Question: What is the filing due date as per the document?
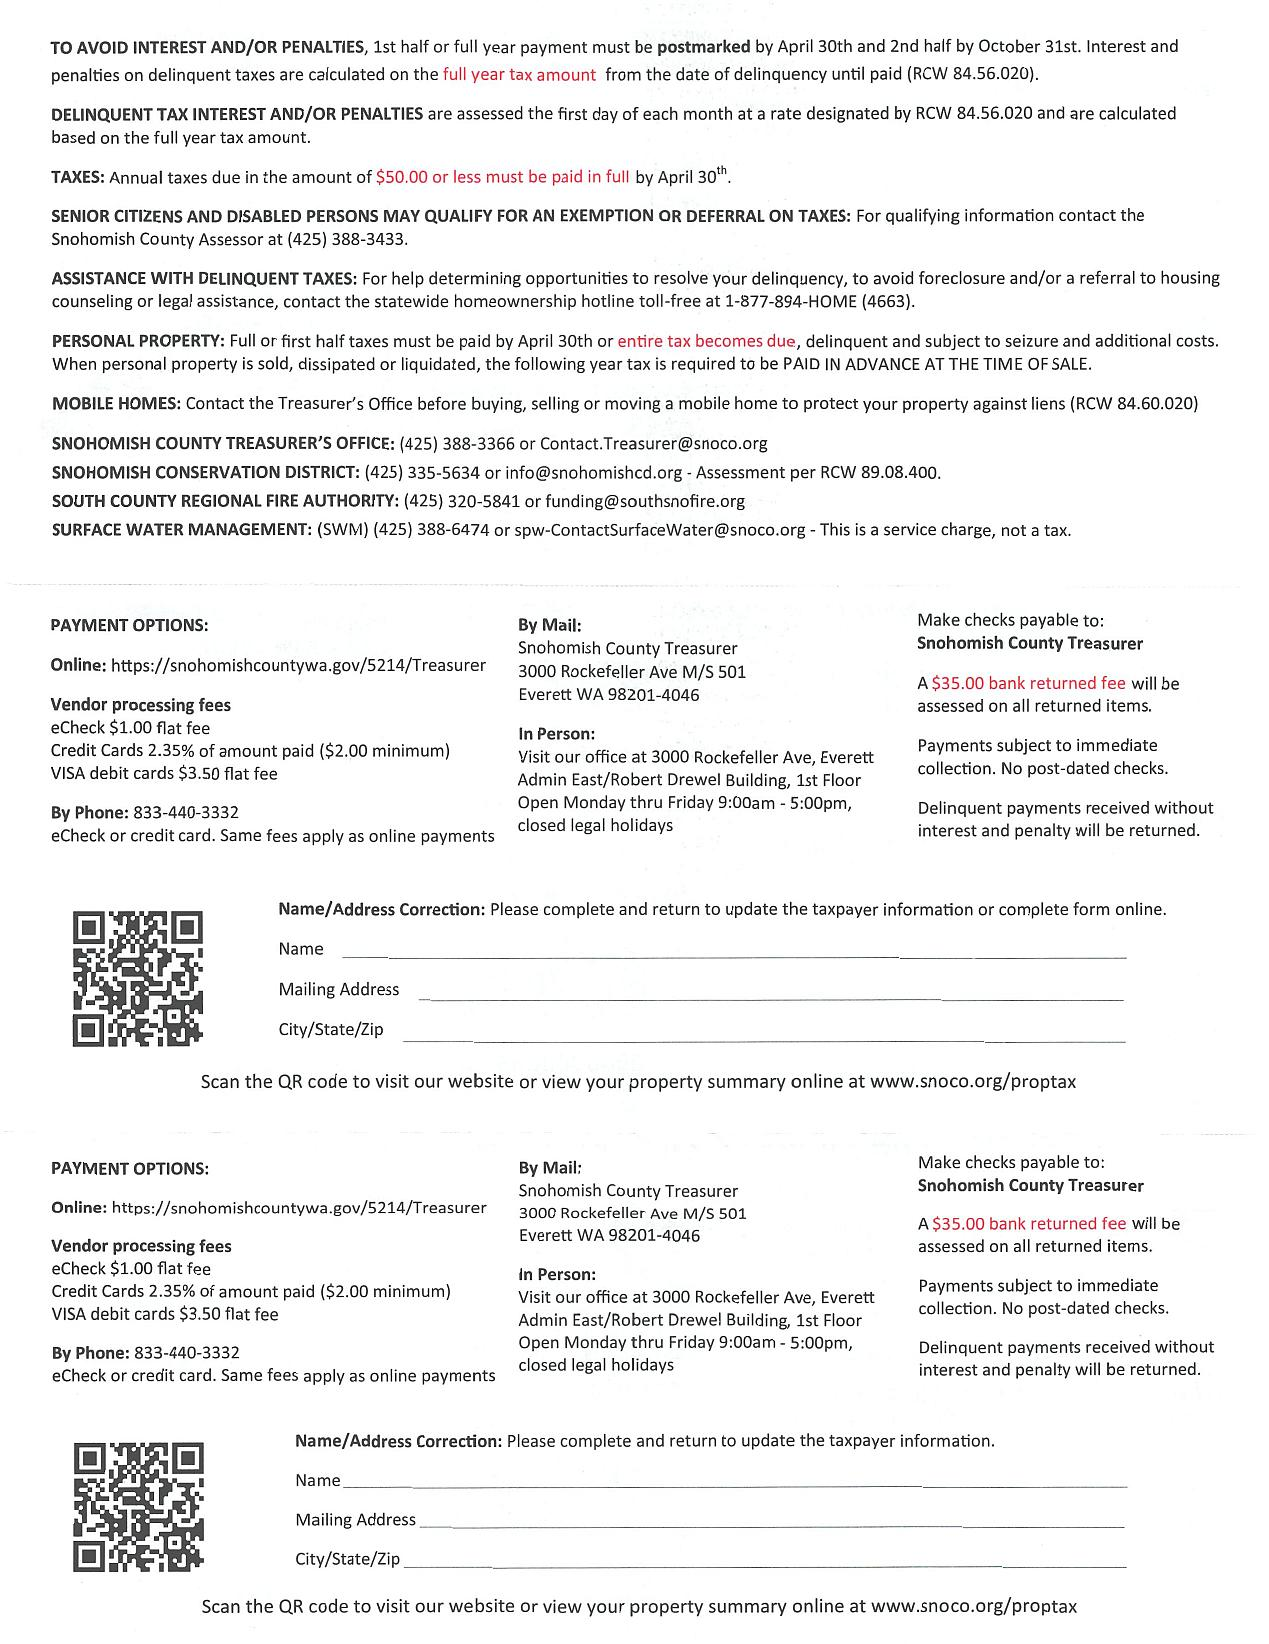
Answer: "April 30th"